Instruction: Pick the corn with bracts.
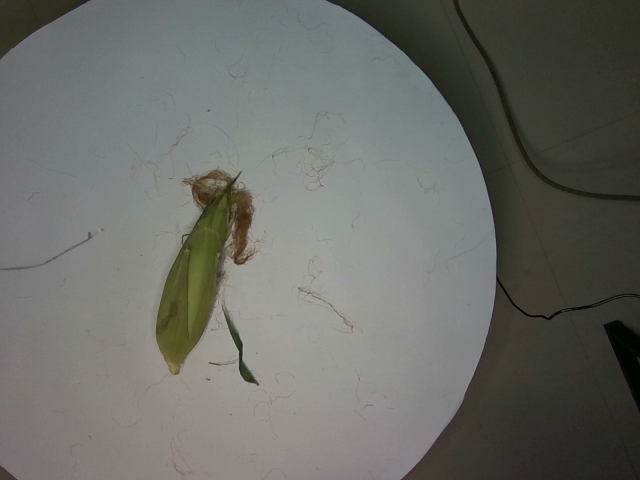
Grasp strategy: vertical